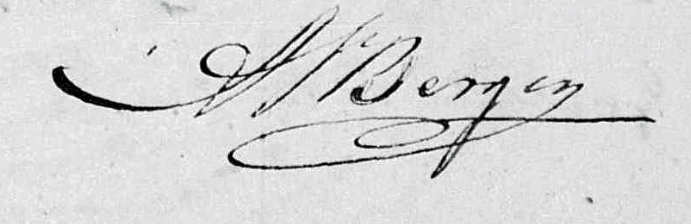
Signature of: adrianus van bergen